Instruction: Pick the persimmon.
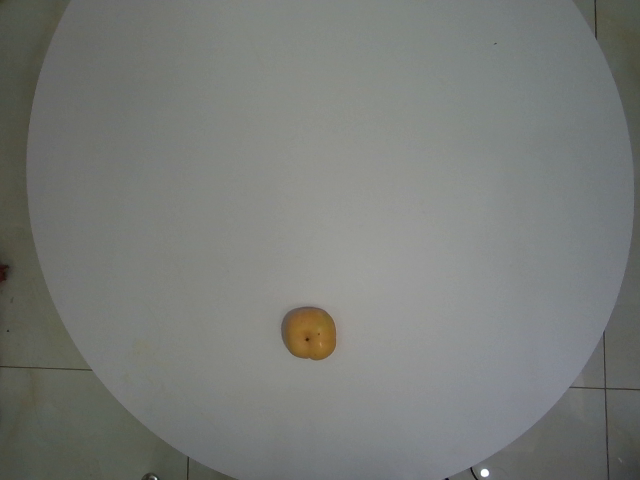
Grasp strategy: vertical